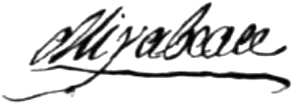
Signature of: honoré gabriel riqueti comte de mirabeau